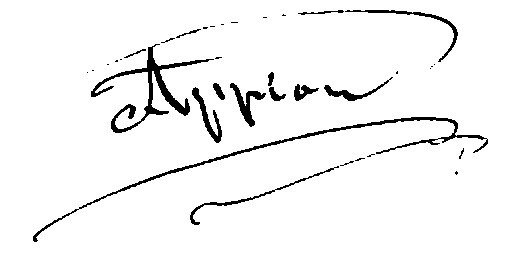
Signature of: adolphe appian